Patient: Female, age 42
A 42-year-old female presented for pre-operative clearance for a Roux-en-Y gastric bypass. Review of symptoms was negative. Her medical history was significant for morbid obesity, hyperlipidemia, and Type 2 diabetes mellitus. Her surgical history included a hysterectomy performed in another city (for unknown reason at the time of imaging). The patient denied personal or family history of cancer. Pre-operative workup including electrocardiogram and laboratory work (complete blood count, basic metabolic panel, and prothrombin time/international normalized ratio) were unremarkable.
Pre-operative chest radiographs revealed numerous small bilateral lung nodules [Figure 1]. Subsequent chest computed tomography (CT) confirmed numerous, well-circumscribed solid nodules throughout bilateral lungs measuring up to 1.2 cm [Figure 2]. At this point, the leading consideration was metastatic disease from an unknown primary site. Pulmonology was consulted. Positron emission tomography (PET)/CT using 18-F fluorodeoxyglucose (FDG) was ordered to assess for metabolic activity in the nodules and to survey for a primary site of disease. No abnormal hypermetabolic foci were present on the PET/CT [Figure 3]. There was no evidence of a hypermetabolic primary neoplasm, and the solid pulmonary nodules demonstrated a maximum standardized uptake value of 1.3 (below mediastinal blood pool activity). Note was made of a prior hysterectomy on the PET/CT and the possibility of BML was suggested. Additional nonhypermetabolic metastatic etiologies were posed, included benign metastasizing meningioma, giant cell tumor of bone (GCTB), and thyroid adenoma.
Additional history from the patient revealed, she had obtained the hysterectomy for uterine fibroids. There was a multidisciplinary consensus to biopsy the nodules. The patient underwent video-assisted thoracoscopic surgery with wedge resection of all three lobes of the right lung. Histopathological examination revealed estrogen receptor positive bland spindle cell proliferation with entrapped Type II pneumocytes, consistent with BML [Figure 4]. The patient was referred to gynecologic oncology for further management. A 3-month follow-up CT demonstrated stability of existing nodules, and the patient was started on monthly leuprorelin injections. After an additional 3-months, the patient endorsed minimal side effects from treatment and CT redemonstrated nodule stability. She remains asymptomatic and continues to follow with gynecologic oncology for monthly injections and disease monitoring.
Keywords: benign, case report, hysterectomy, leiomyoma, metastatic, solid pulmonary nodule
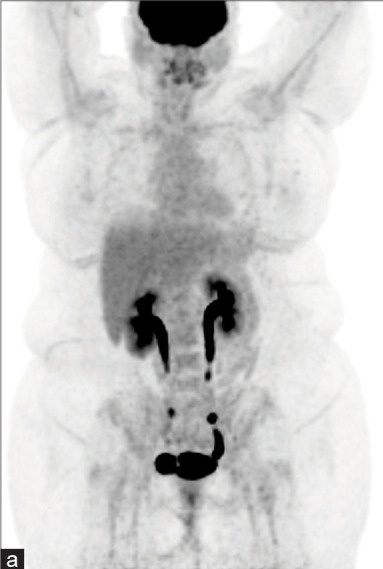
Image caption: A 42-year-old asymptomatic female with numerous solid pulmonary nodules. CT , and.